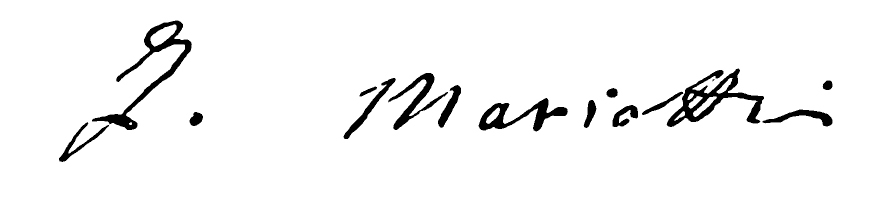
Signature of: filippo mariotti